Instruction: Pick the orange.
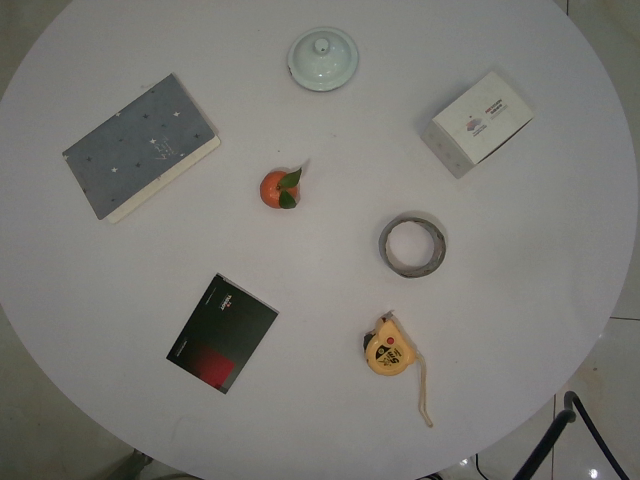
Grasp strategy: vertical